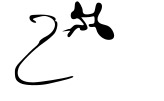
Signature of: venkataramiah sitaramiah